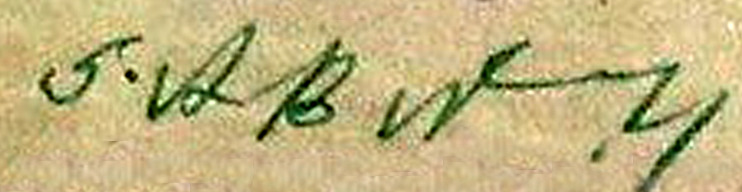
Signature of: sayyid abdur rahman bafaqi thangal